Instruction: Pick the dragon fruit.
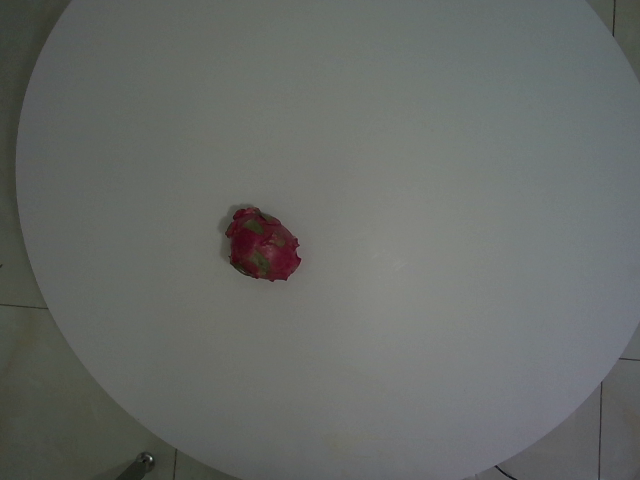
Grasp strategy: vertical